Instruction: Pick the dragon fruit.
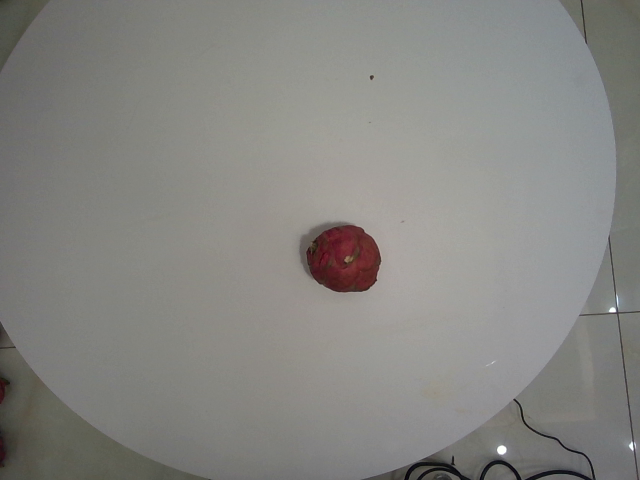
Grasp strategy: vertical